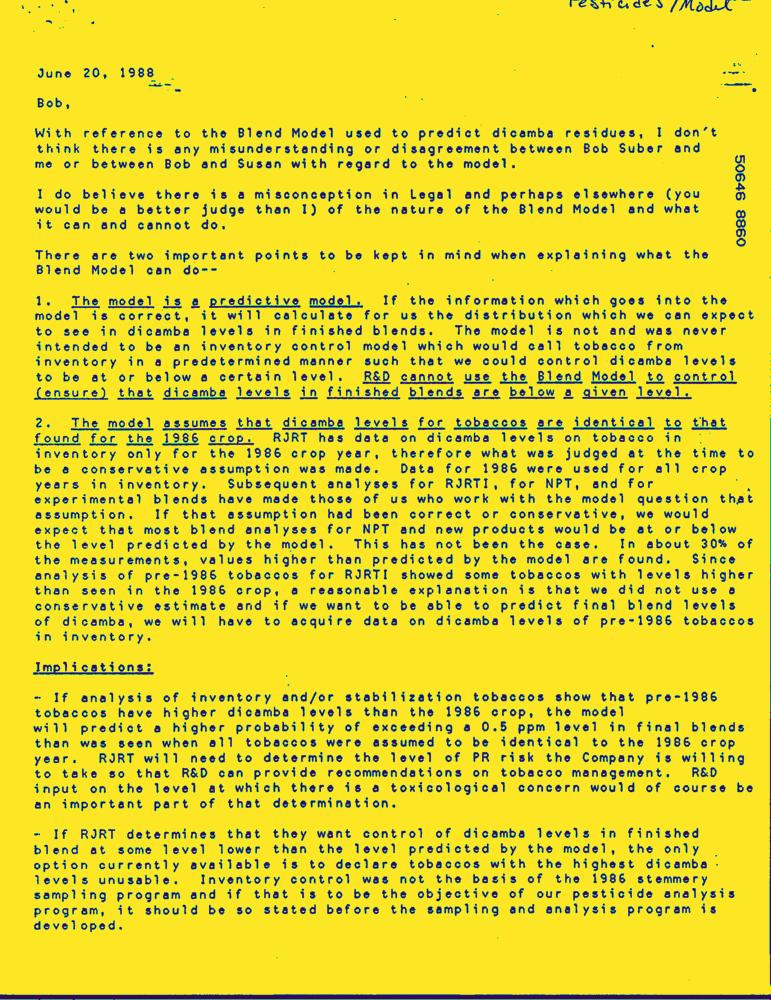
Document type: Letter-Doc